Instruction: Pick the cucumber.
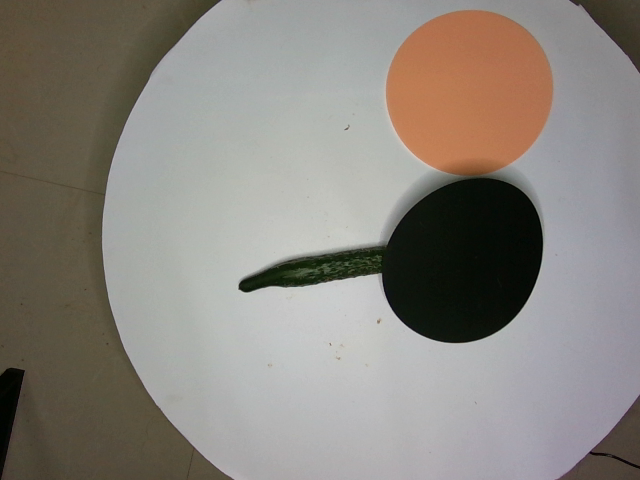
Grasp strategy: vertical